Question: How is the property described in the document?
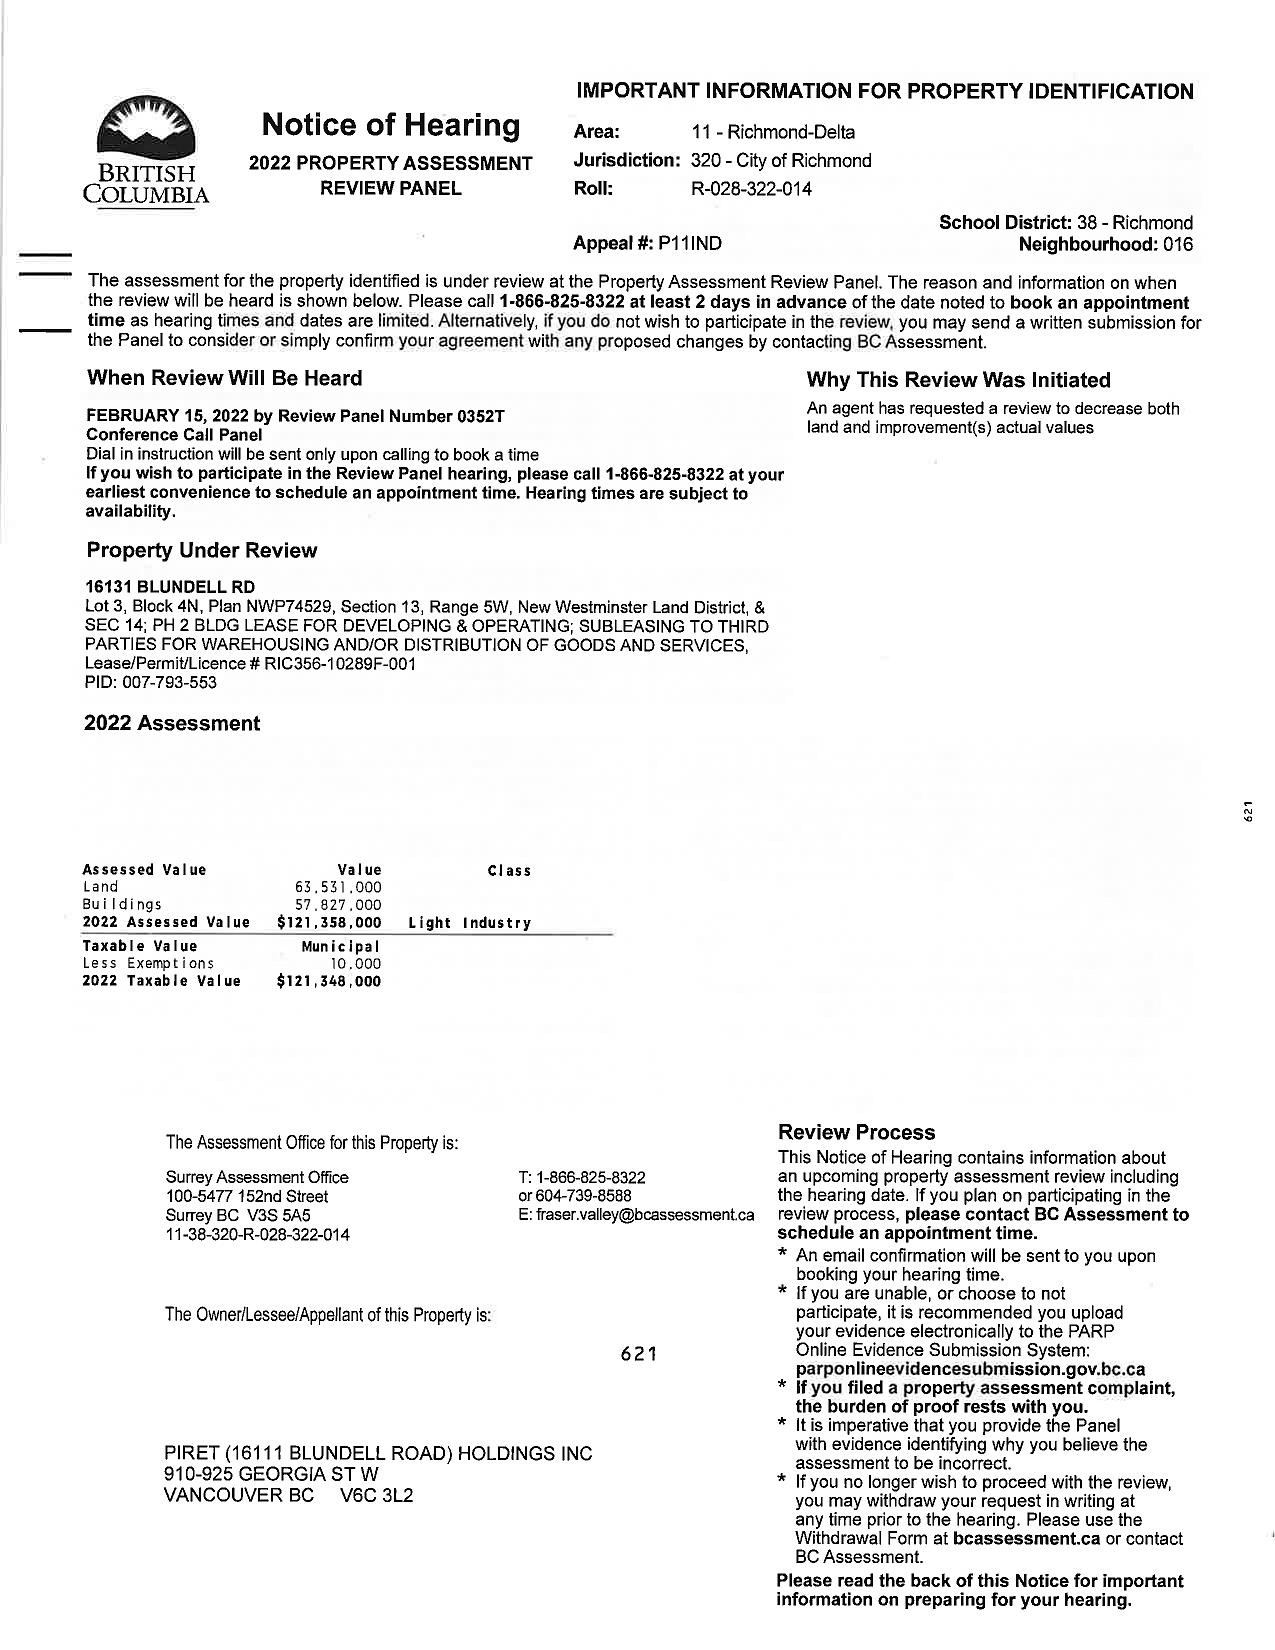
Answer: "Light Industry"